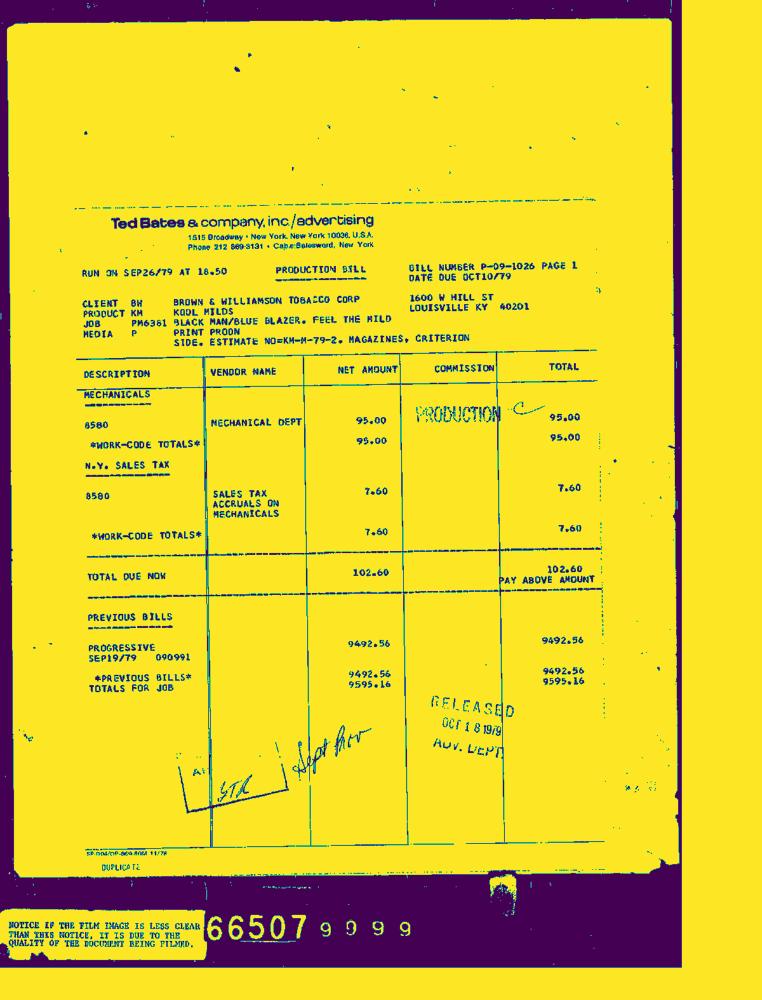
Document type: Invoice-Doc